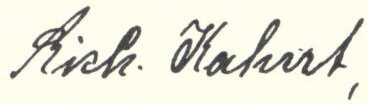
Signature of: richard kahnt